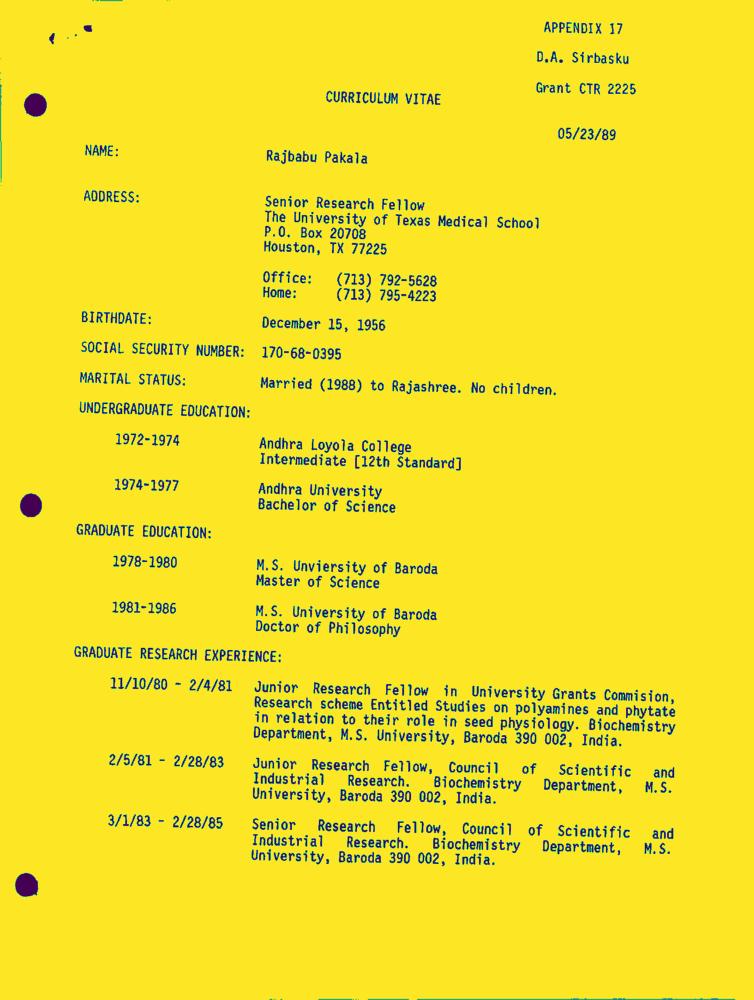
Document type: Resume-Doc